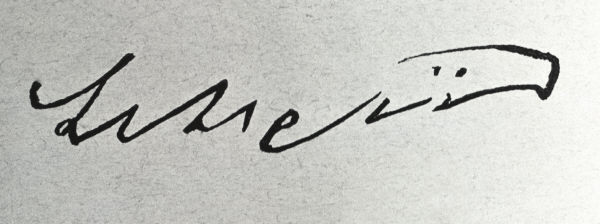
Signature of: stefanos streit